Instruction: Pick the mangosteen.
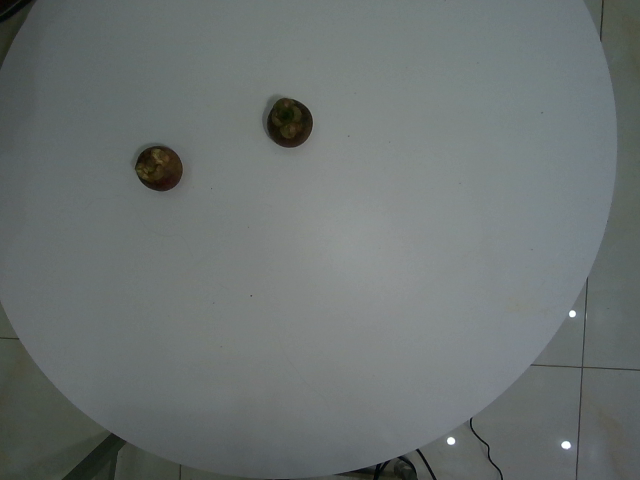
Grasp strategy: vertical